Question: What type of tax is indicated in the document, personal property or real estate?
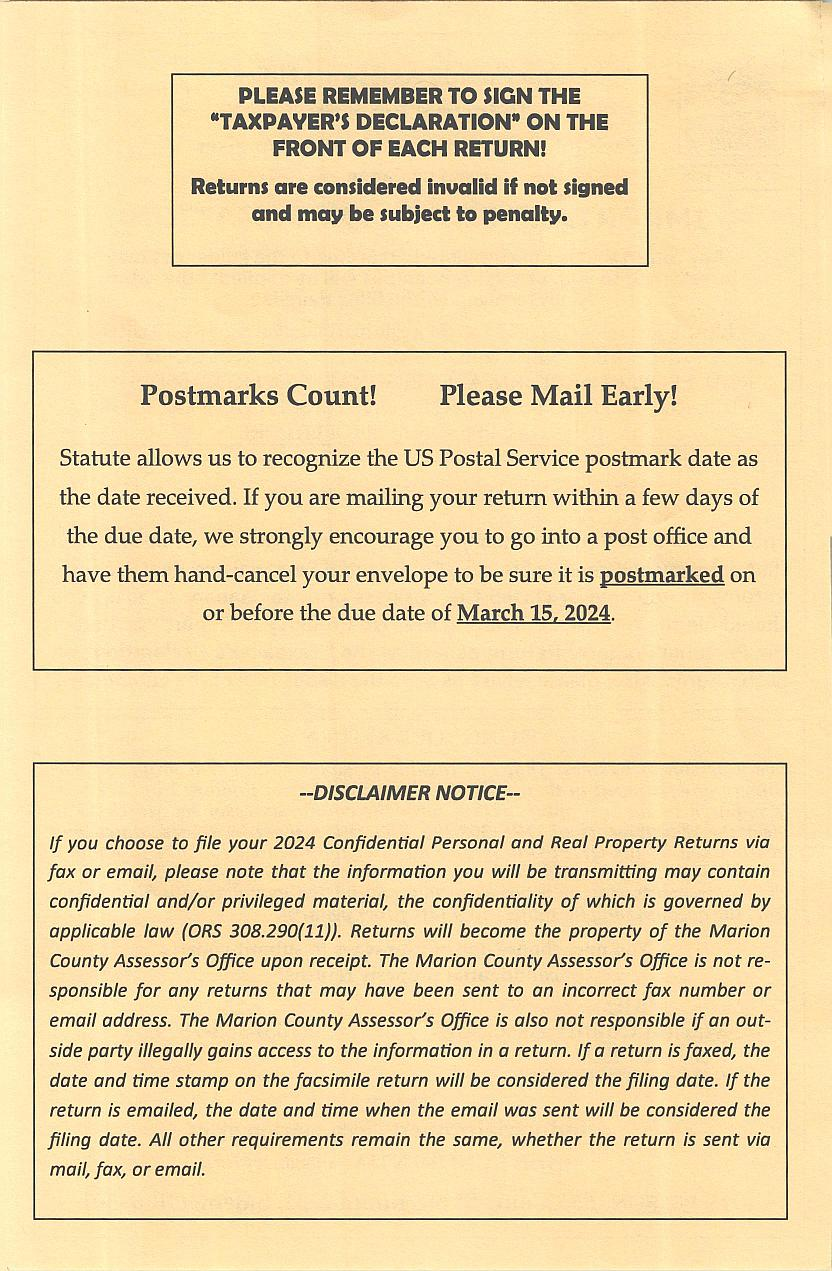
Answer: "Confidential Personal and Real Property Returns"